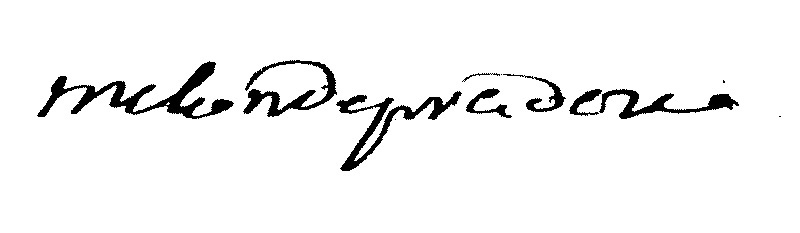
Signature of: martial melon de pradou